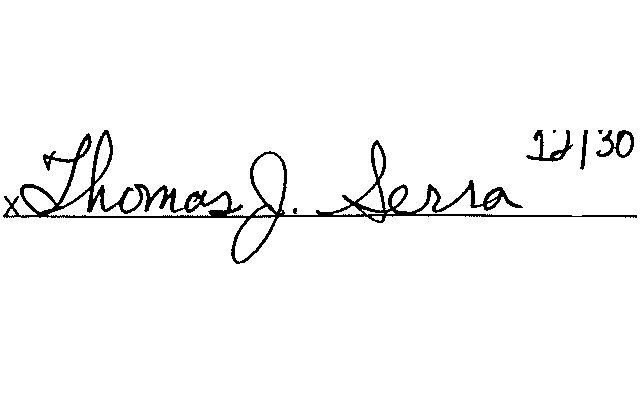
Signature of: thomas j serra